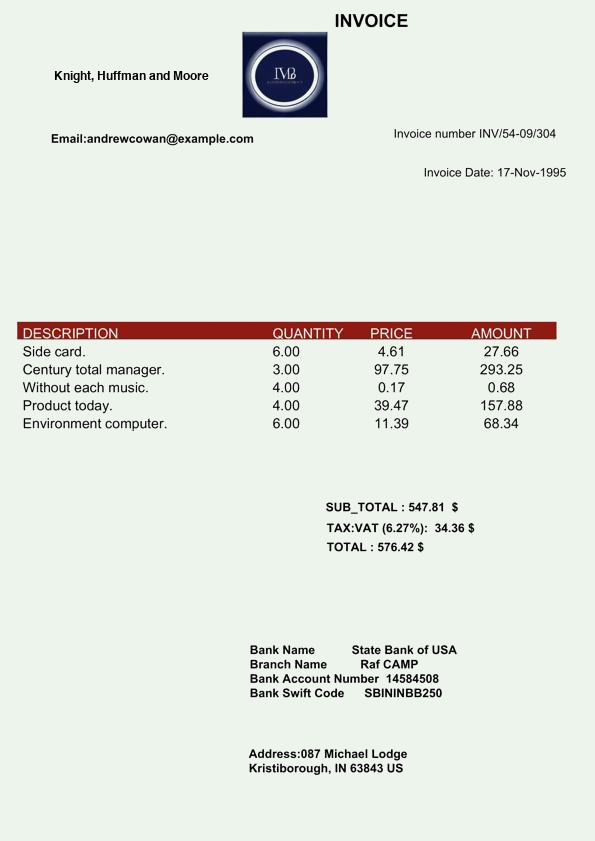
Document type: Invoice